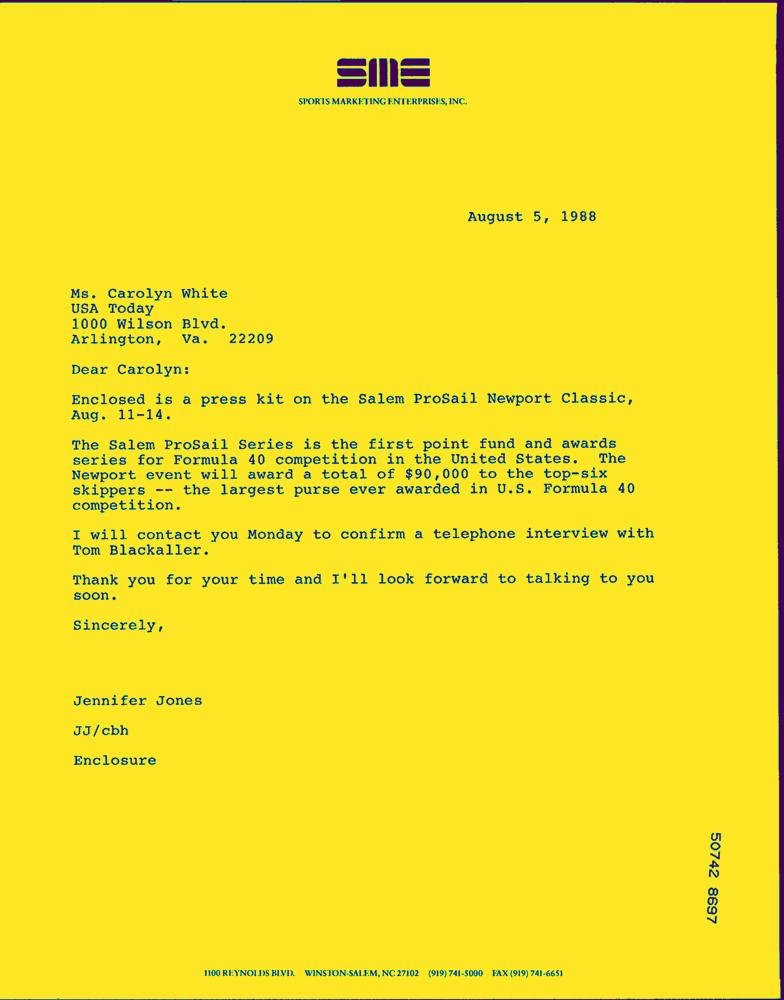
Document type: Letter-Doc